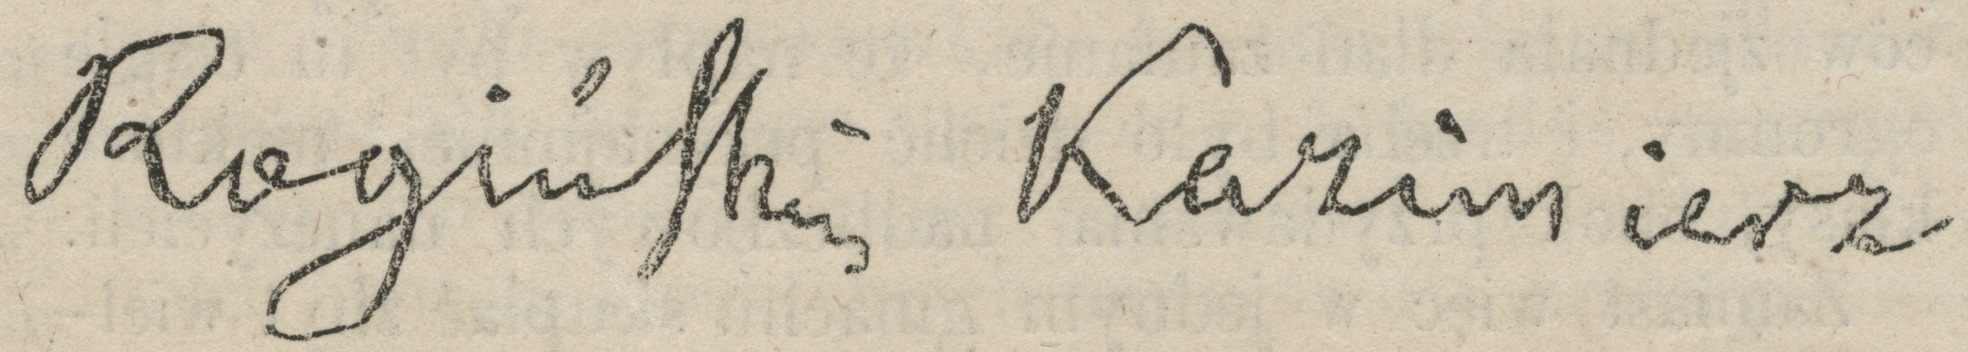
Signature of: kazimierz rogiński